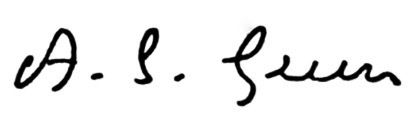
Signature of: alice stopford green